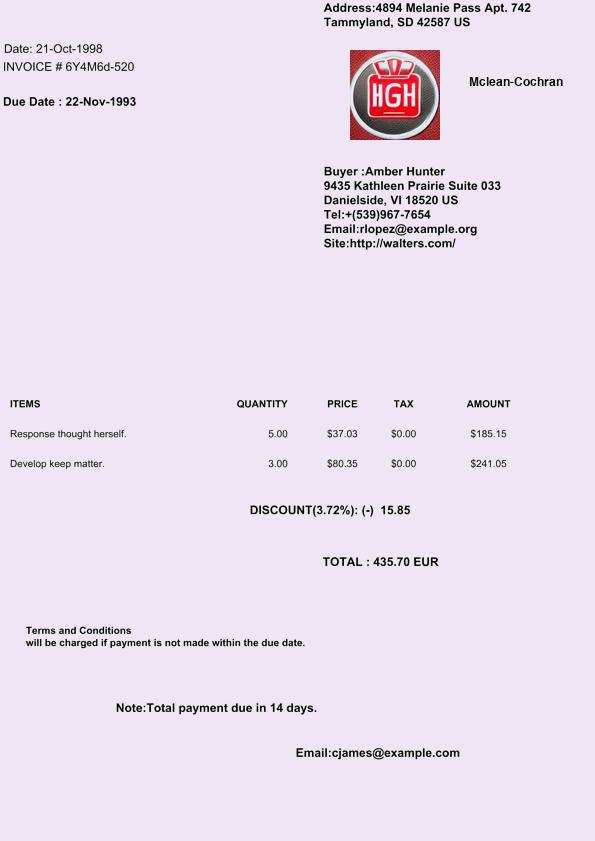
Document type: Invoice